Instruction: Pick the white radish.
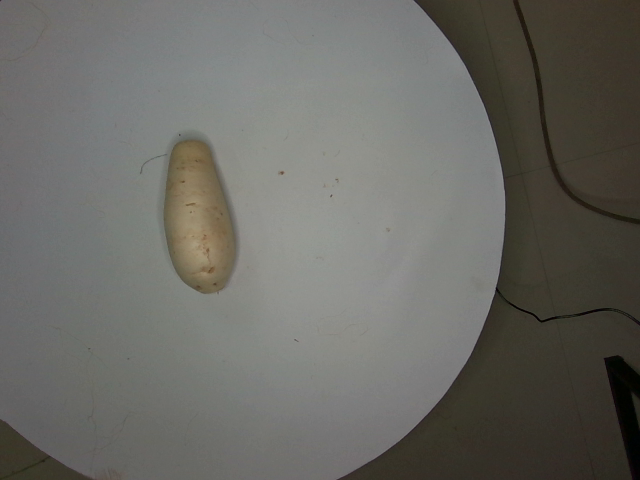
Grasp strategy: vertical